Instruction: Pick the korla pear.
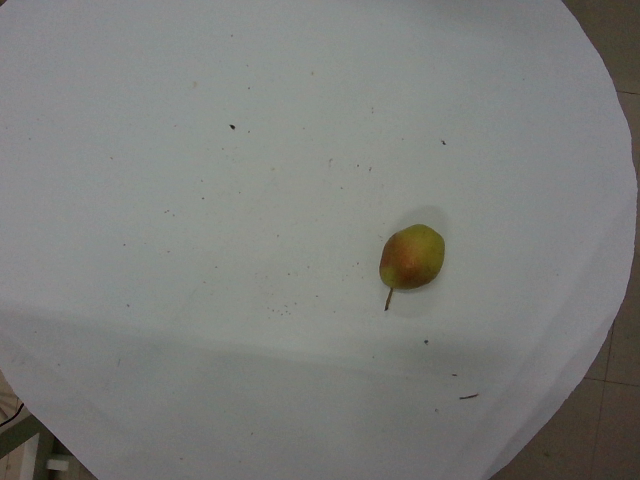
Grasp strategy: vertical